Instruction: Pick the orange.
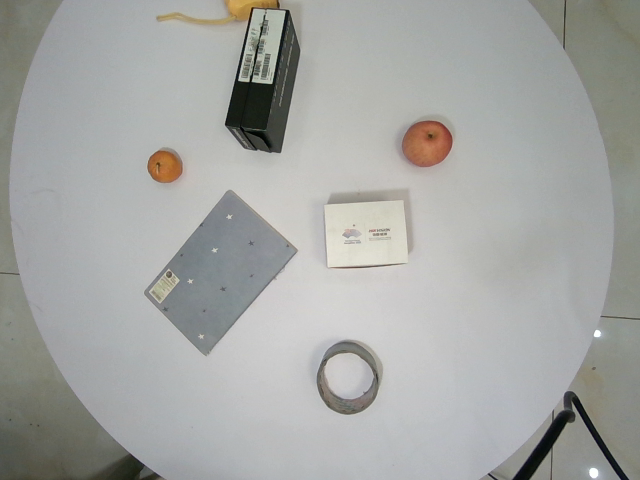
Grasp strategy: vertical